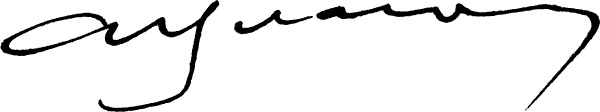
Signature of: alexandr vasilevich vlasov